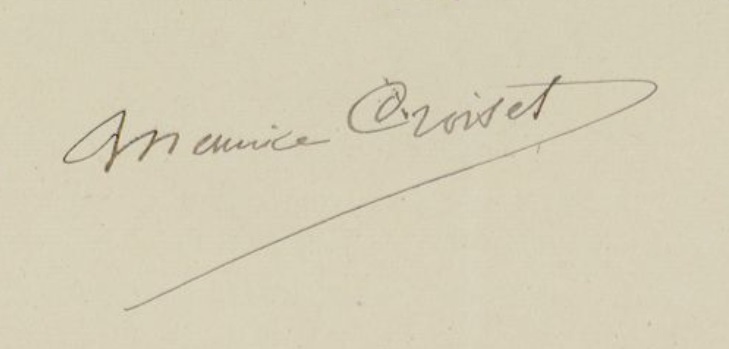
Signature of: maurice croiset